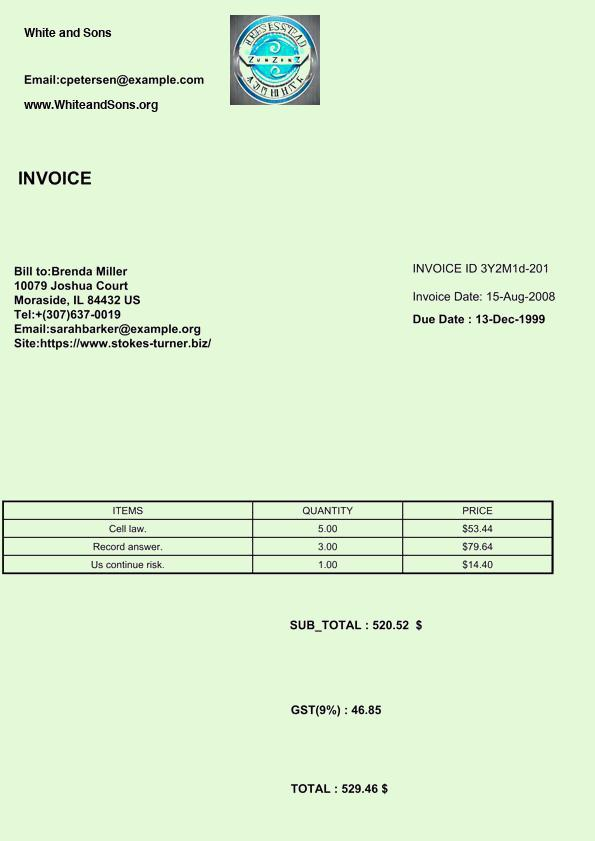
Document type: Invoice